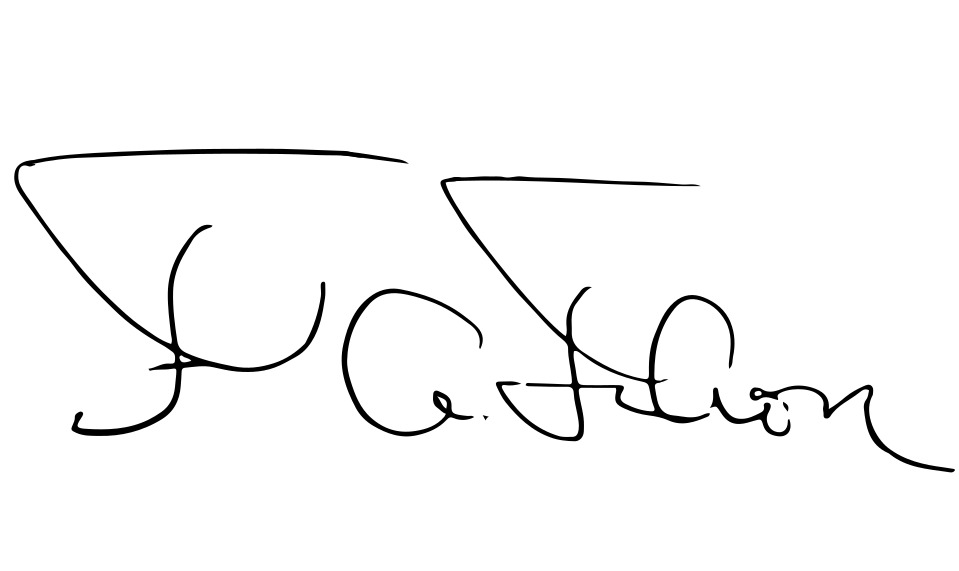
Signature of: francisco falcon